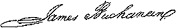
Signature of: james buchanan